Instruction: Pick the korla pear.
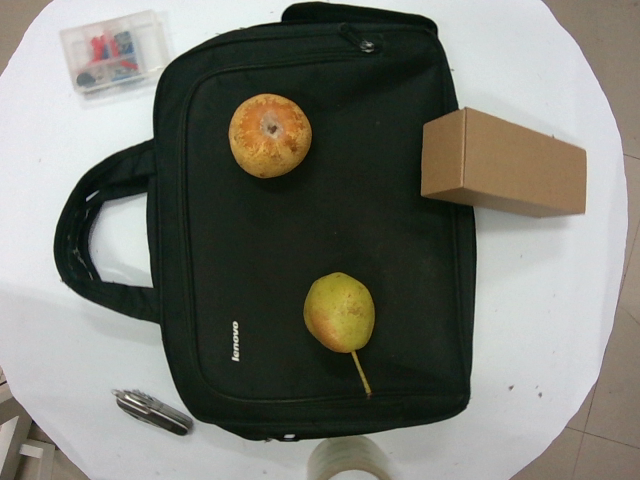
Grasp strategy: vertical